Question: What is the potential diagnosis?
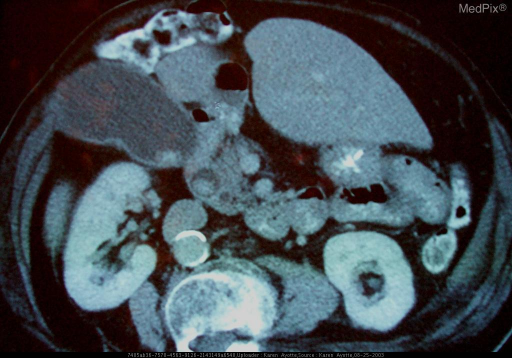
Answer: The possible diagnosis includes choledocolithiasis.